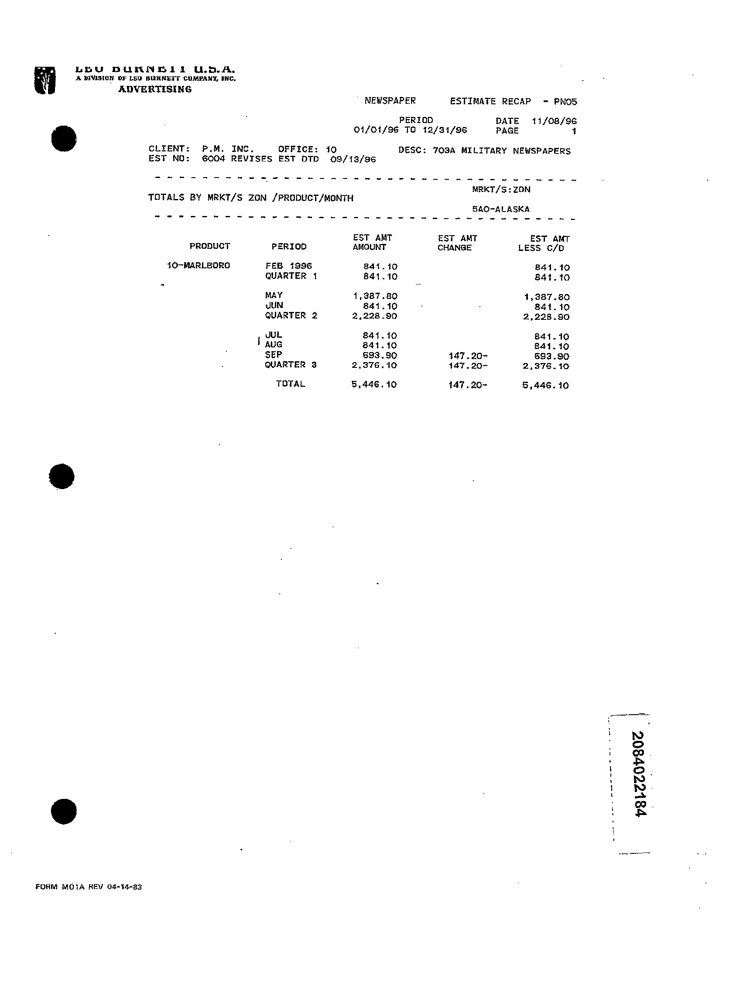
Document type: Invoice